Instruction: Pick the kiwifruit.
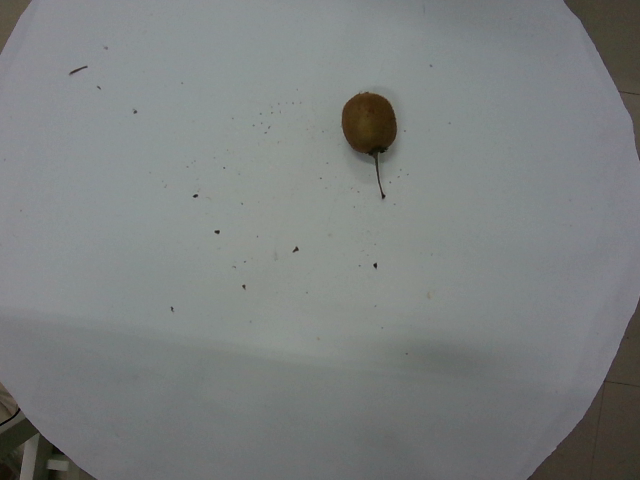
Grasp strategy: vertical